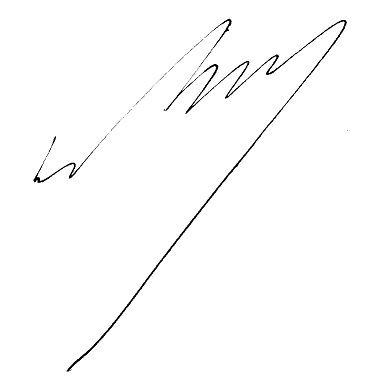
Signature of: roger dutruch